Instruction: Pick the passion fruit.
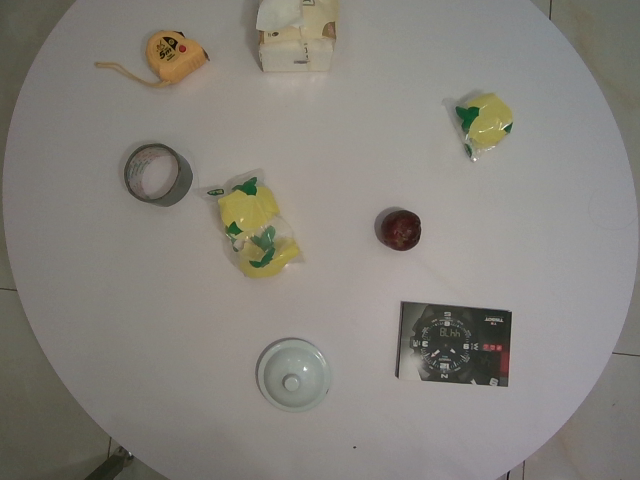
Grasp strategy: vertical